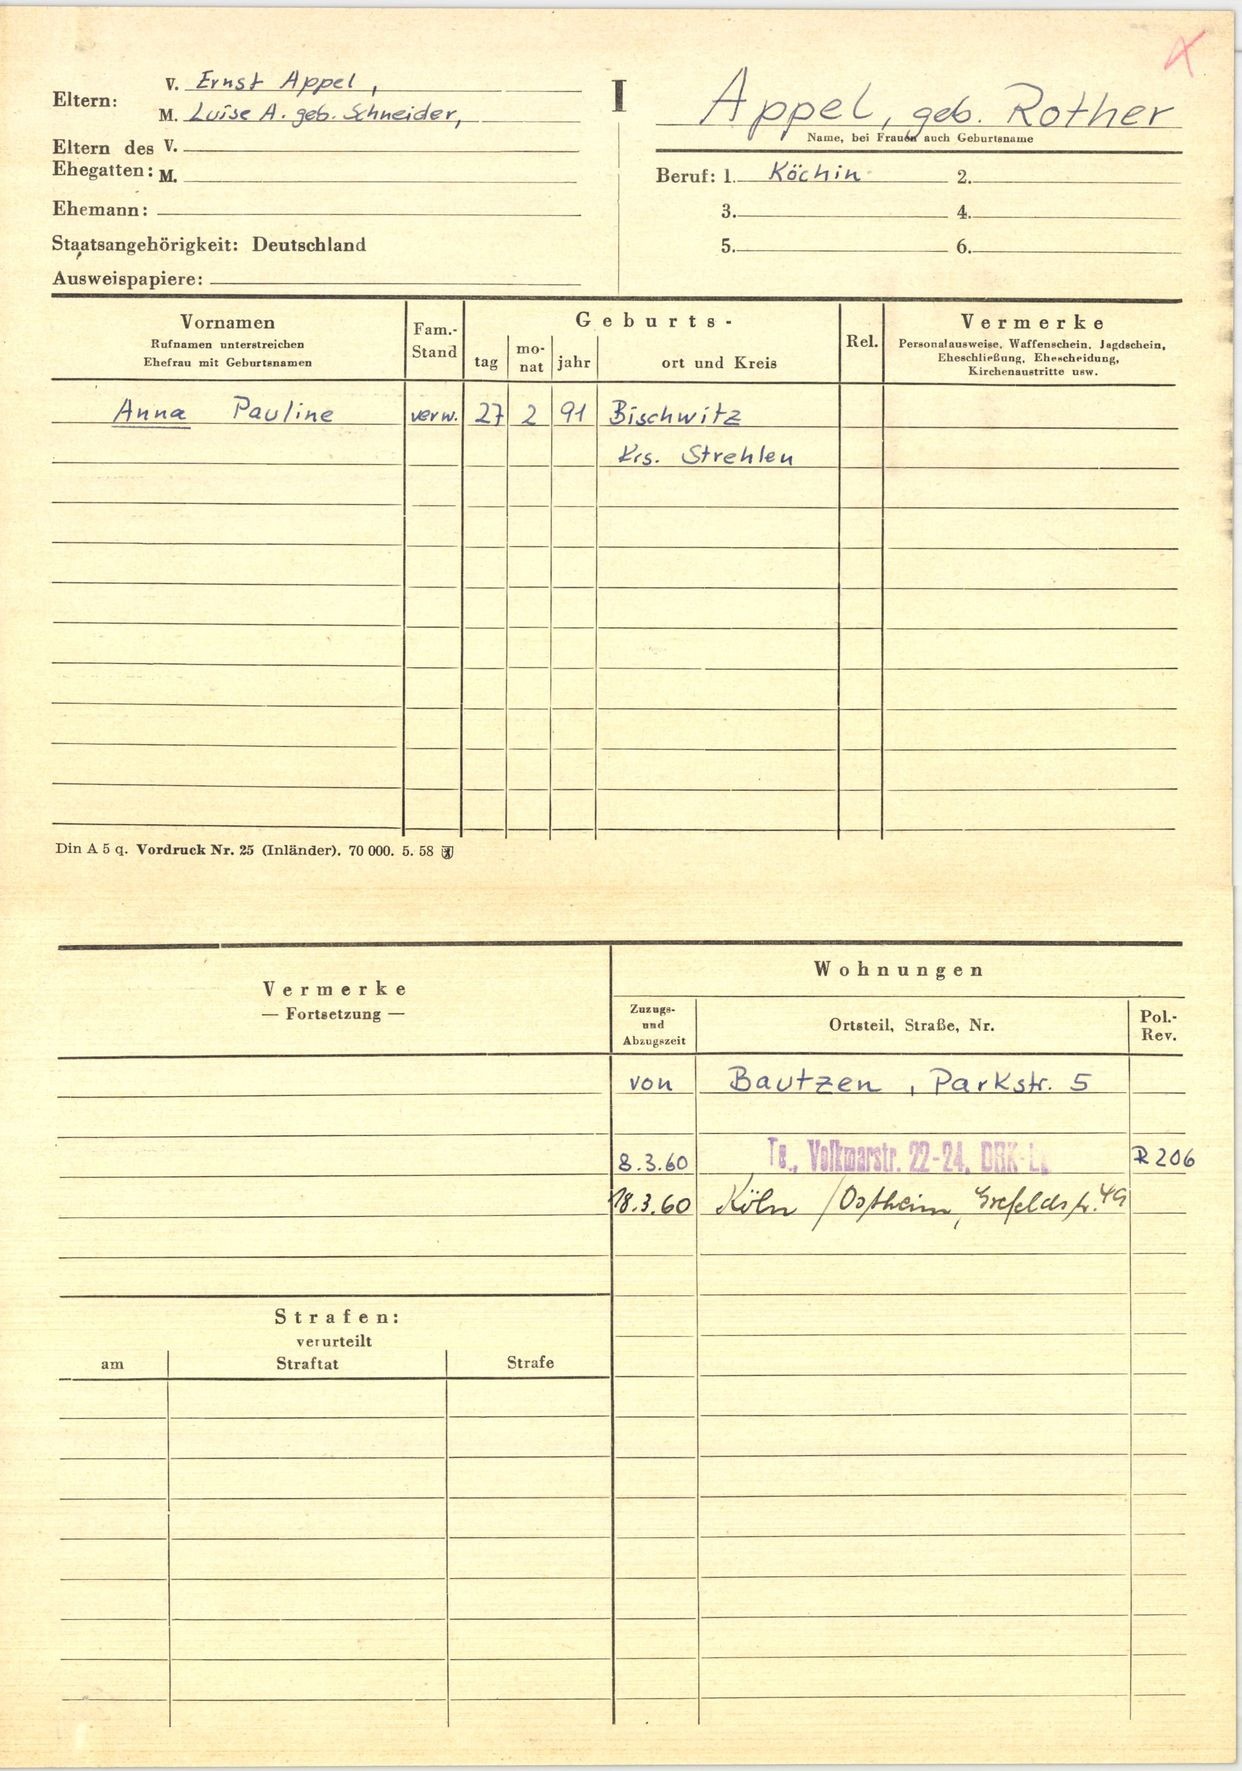
Appel, geb. Rother